Question: What type of tax is indicated in the document, personal property or real estate?
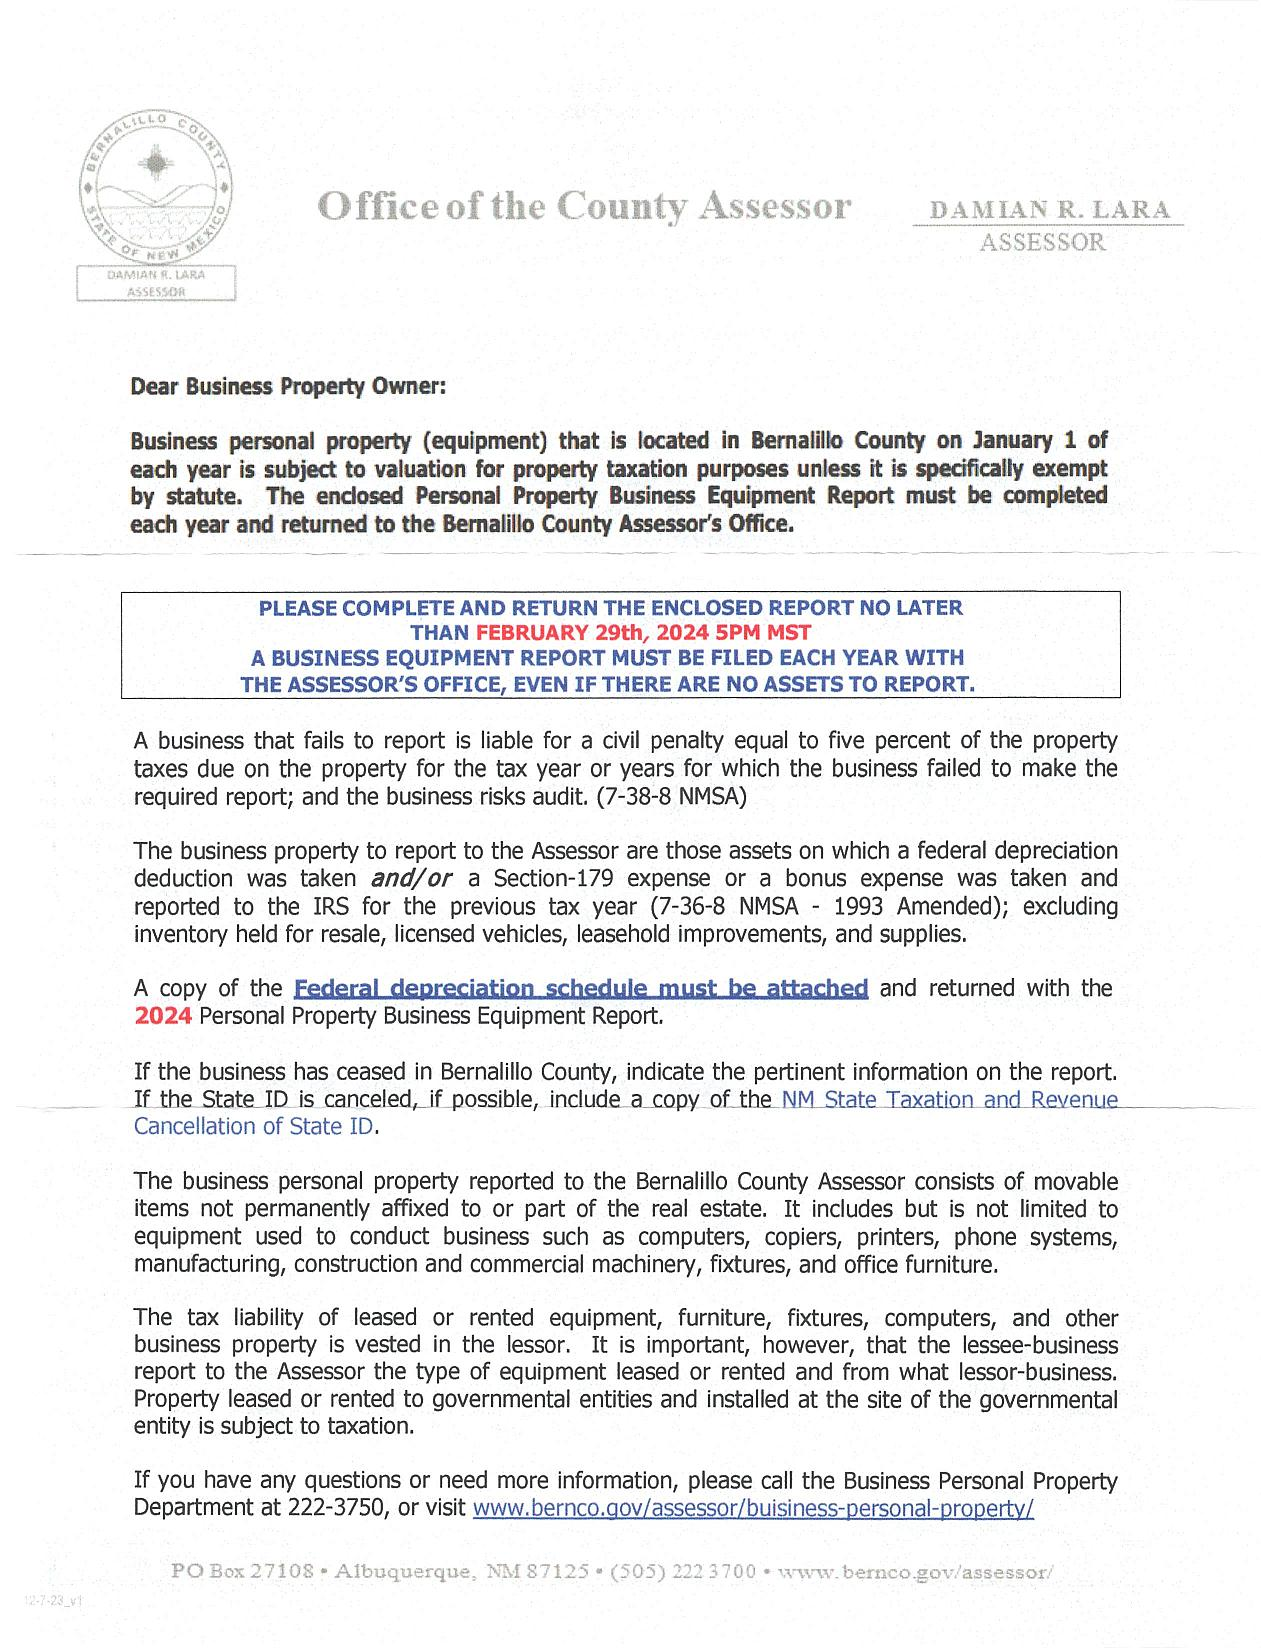
Answer: "Personal Property Tax"